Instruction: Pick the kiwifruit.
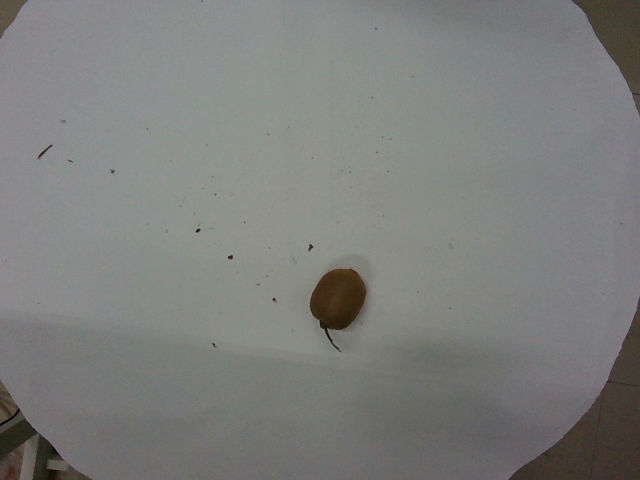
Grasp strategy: vertical